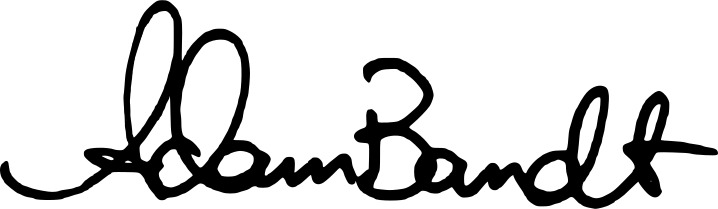
Signature of: adam bandt